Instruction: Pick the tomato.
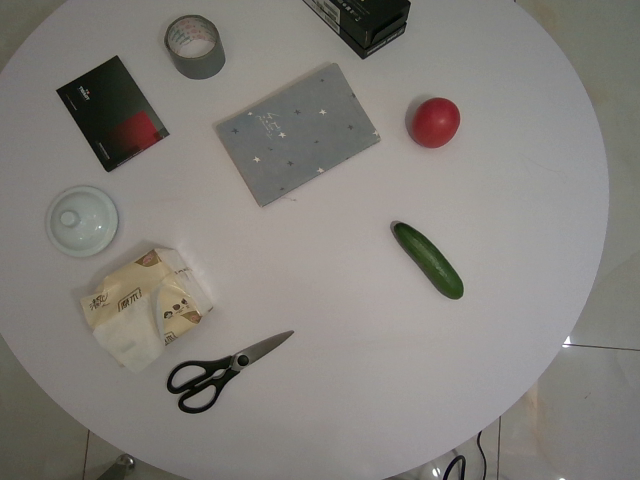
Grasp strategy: vertical